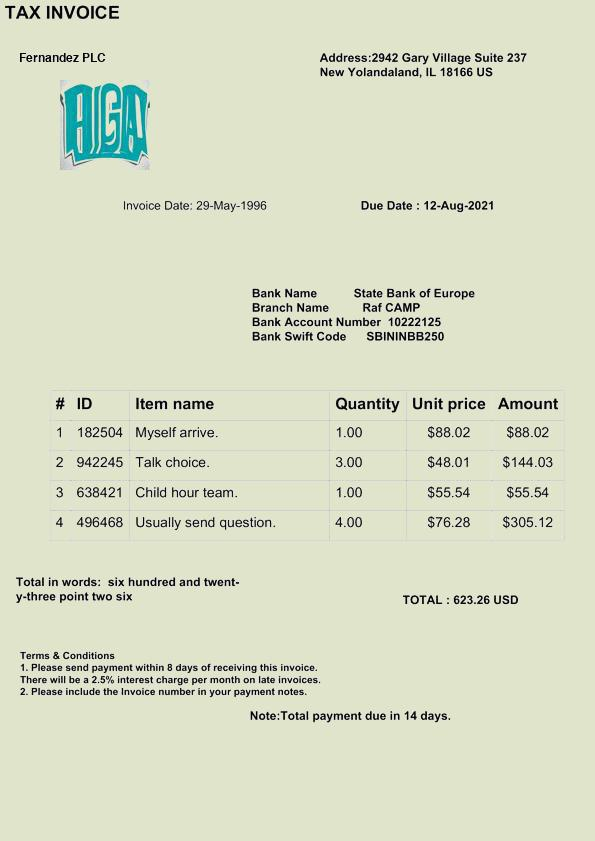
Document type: Invoice